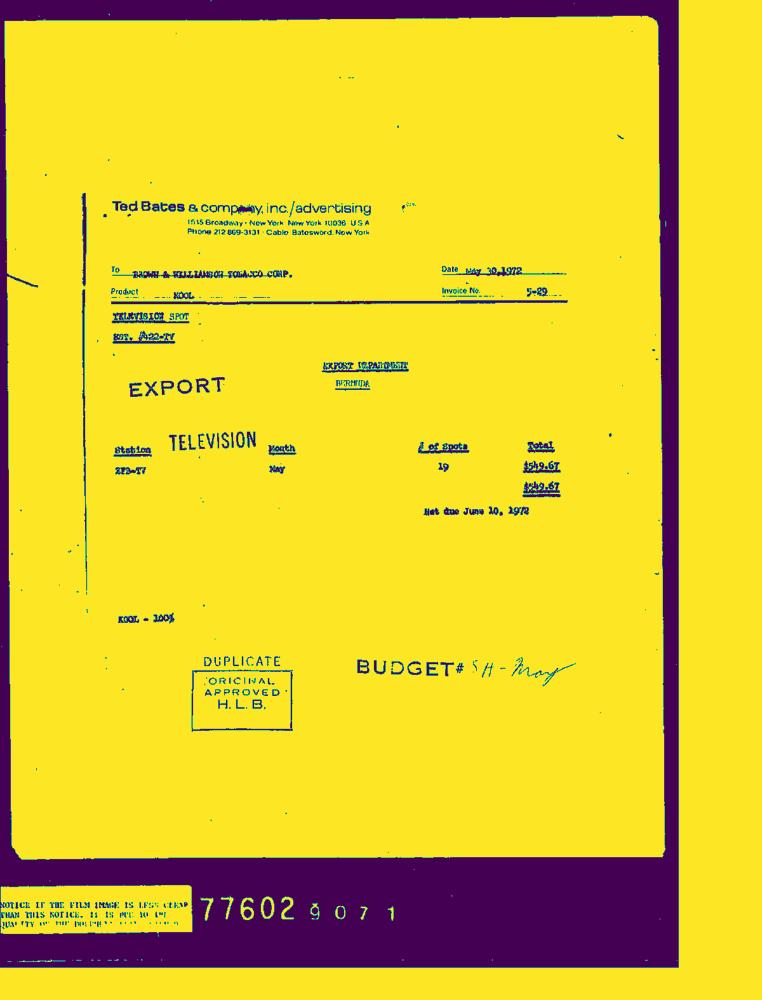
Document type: Invoice-Doc